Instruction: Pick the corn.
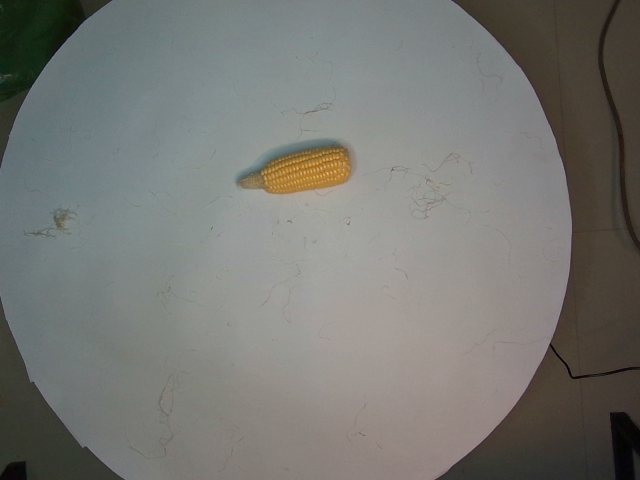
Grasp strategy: vertical